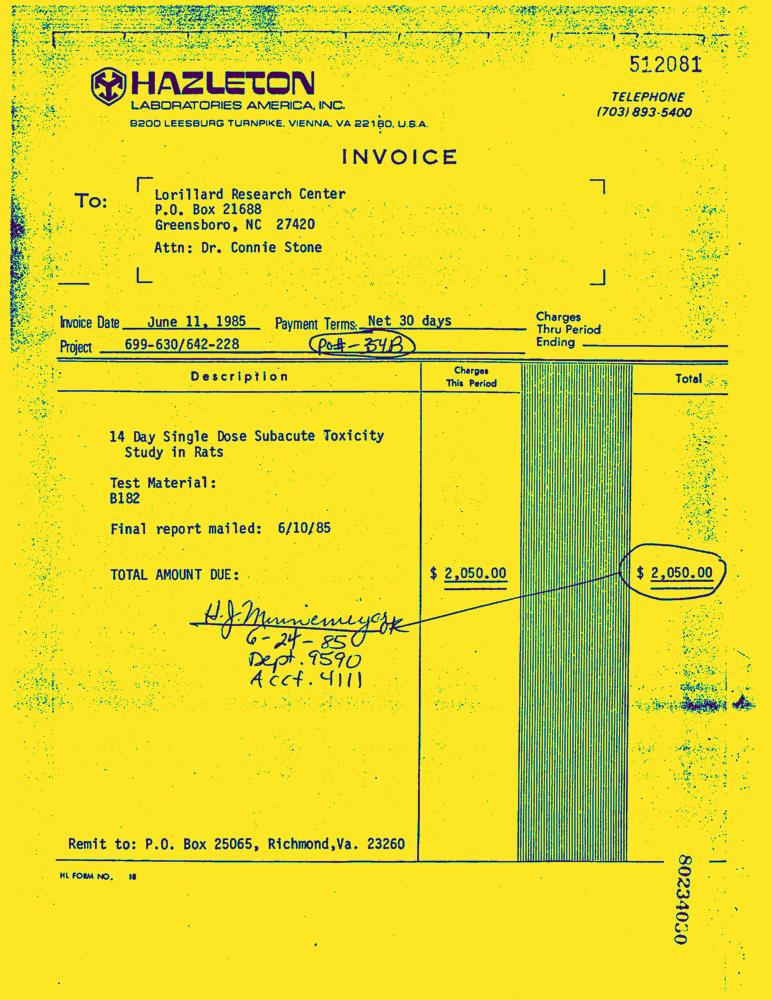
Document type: Invoice-Doc